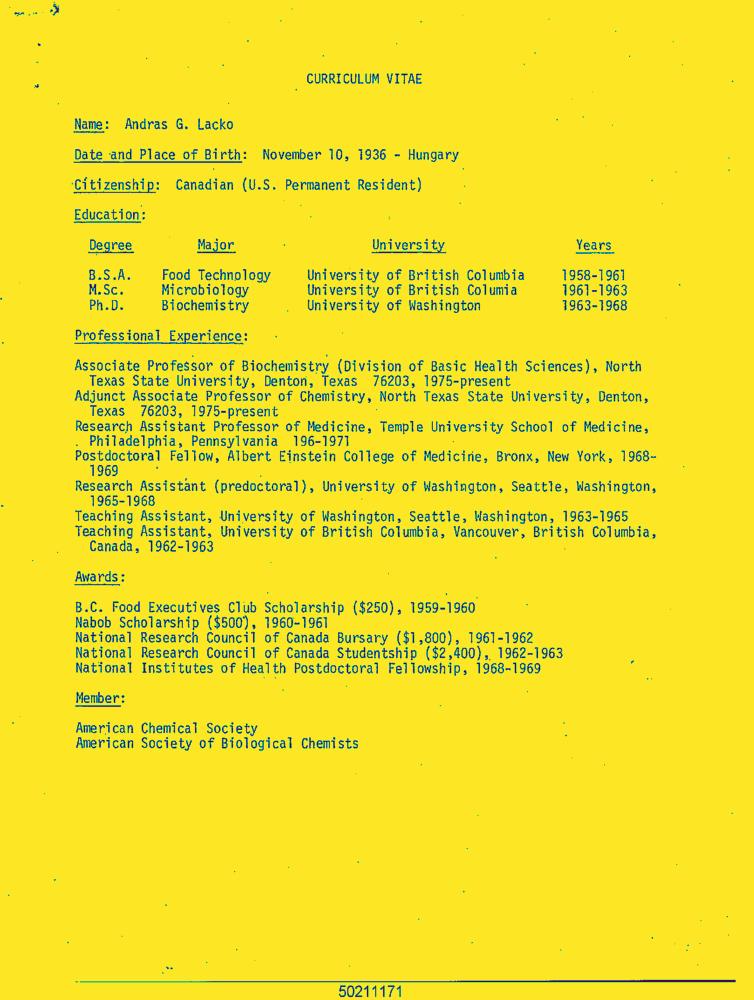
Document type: Resume-Doc